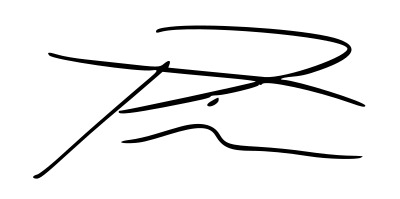
Signature of: t pain